Question: What appears to be the issue?
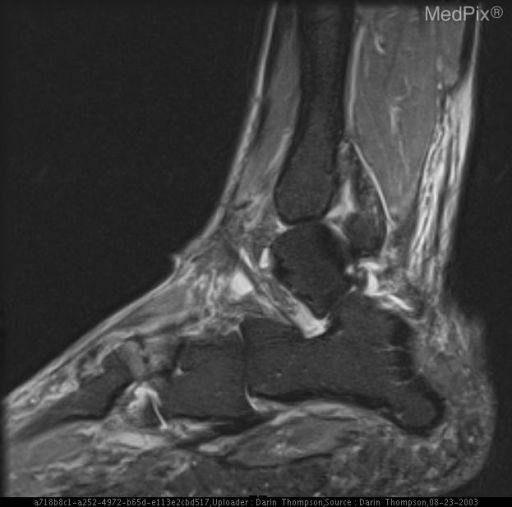
Answer: The findings suggest MRI:  Bone marrow edema within the lateral cuneiform bone with transverse fracture line.  Thickened plantar fascia with high T2 signal near calcaneal insertion also was seen consistent with plantar fasciitis.. Bone marrow edema within the lateral cuneiform bone with transverse fracture line.. The patient might have a history of Foot pain.  History of plantar fasciitis..